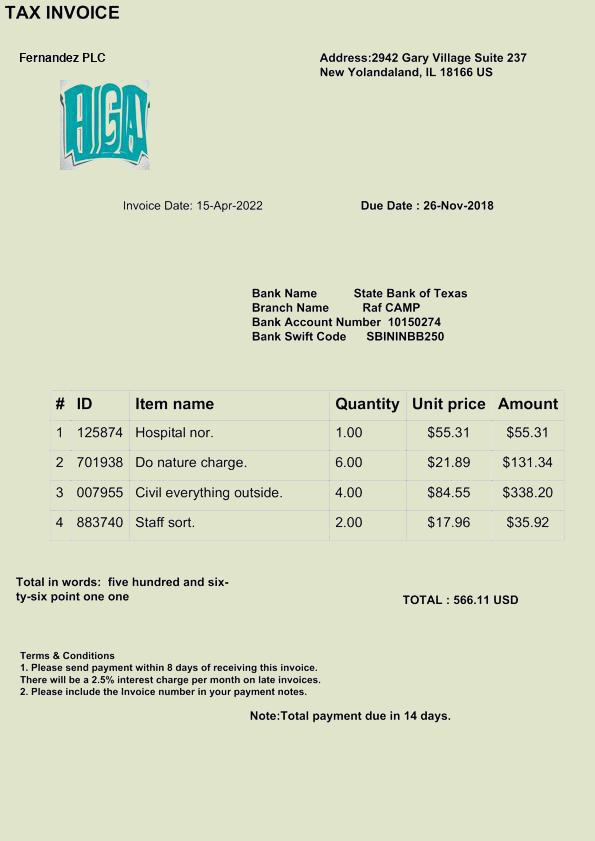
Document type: Invoice